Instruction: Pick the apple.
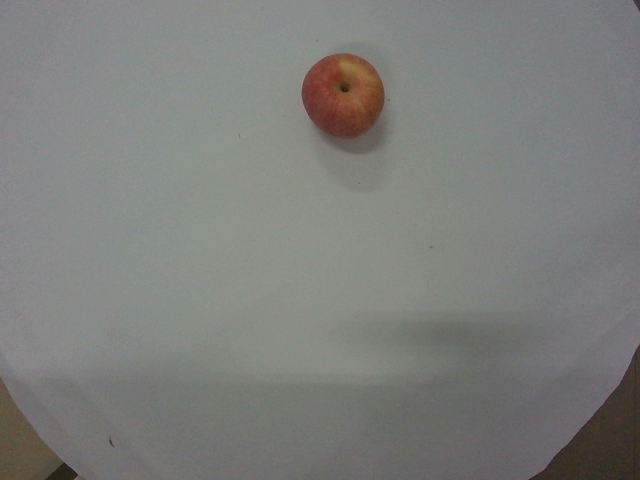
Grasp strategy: vertical